Question: How is the property described in the document?
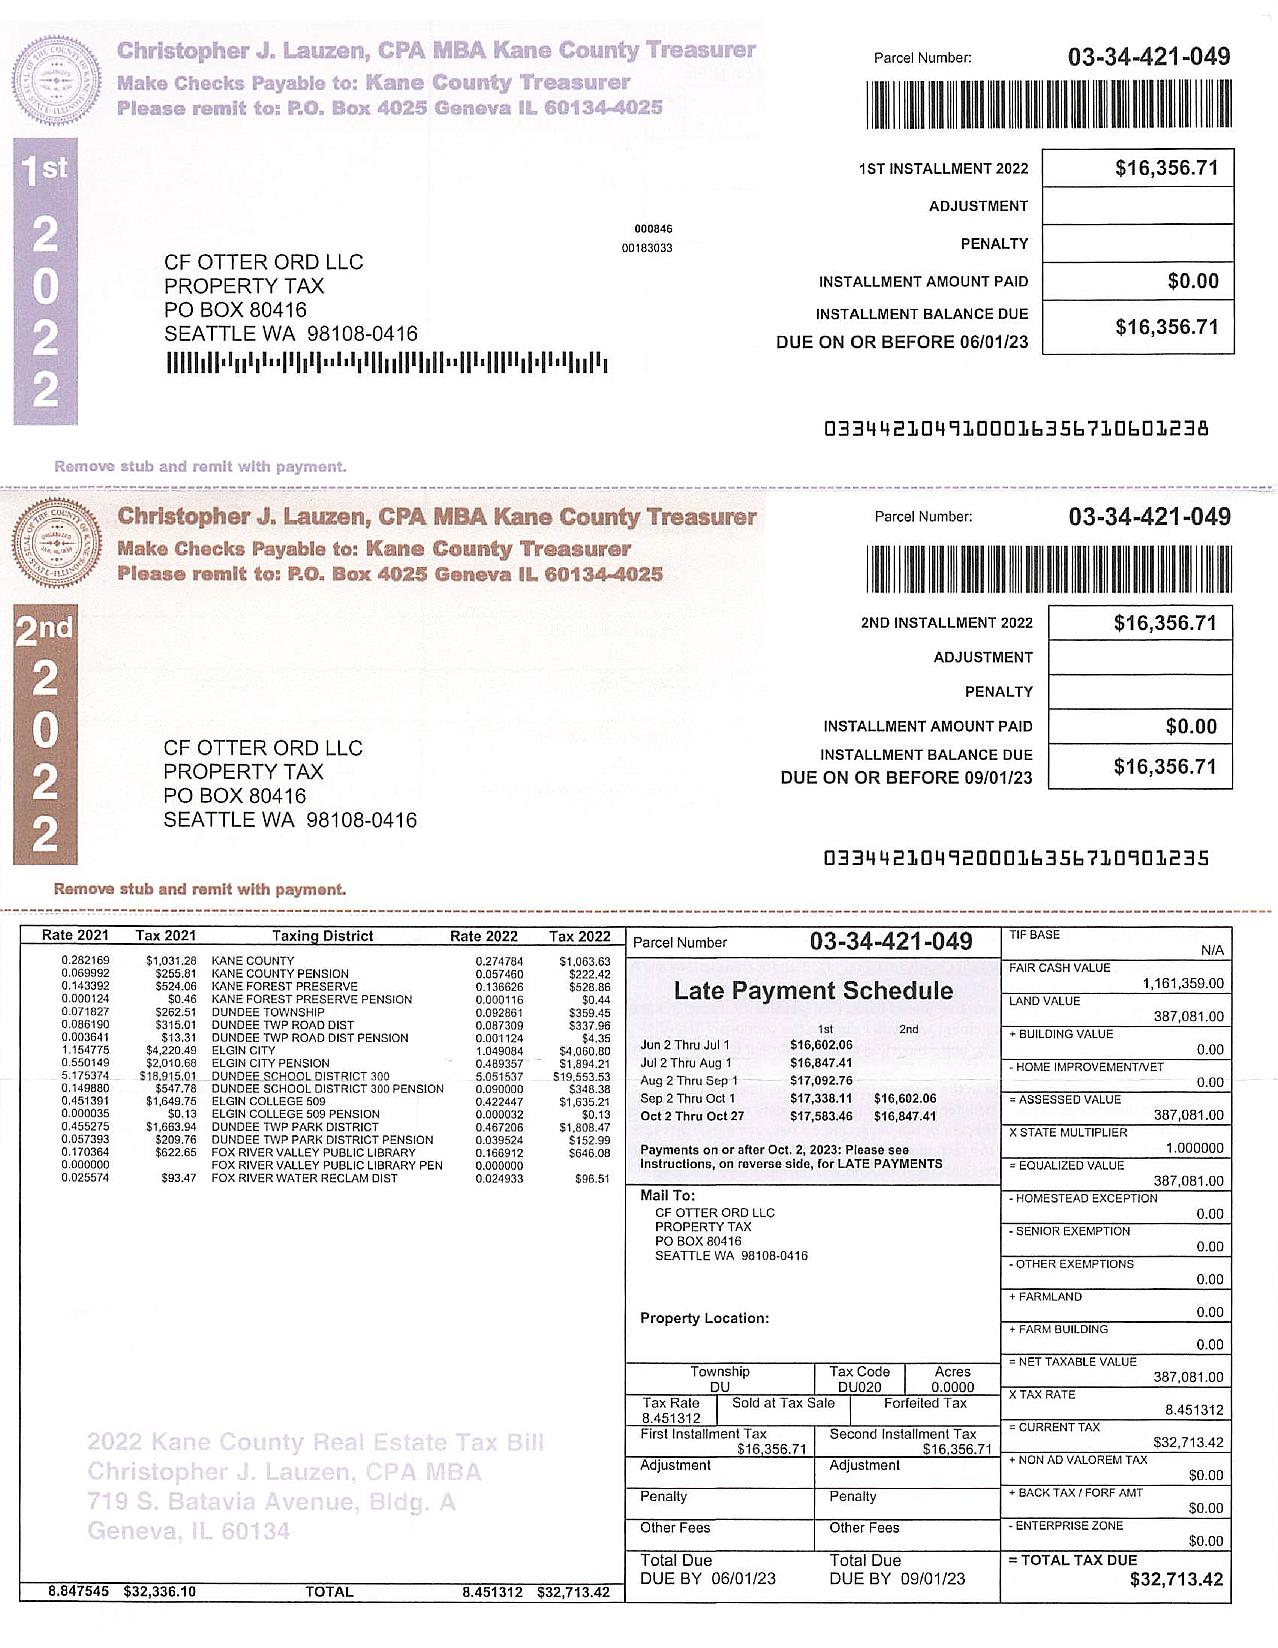
Answer: "CF OTTER ORD LLC"